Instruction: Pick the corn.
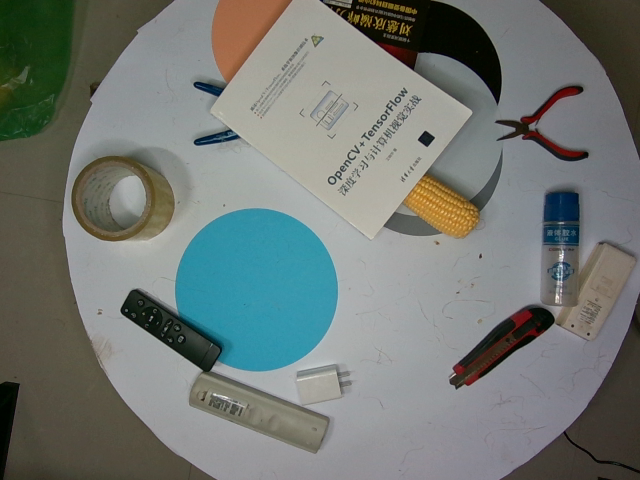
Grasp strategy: vertical